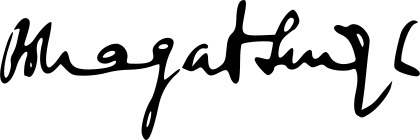
Signature of: bhagat singh